Question: How does the patient history play a role?
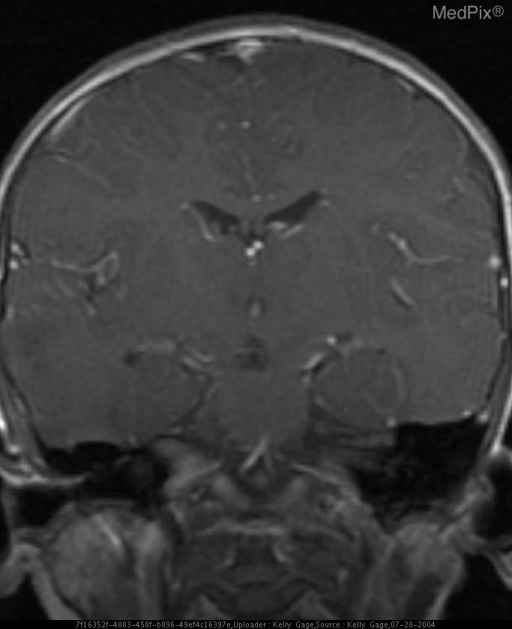
Answer: The patient's history of 8 month old male with sibling with tuberous sclerosis. is key in understanding the case.